Question: In what way does the history help explain the case?
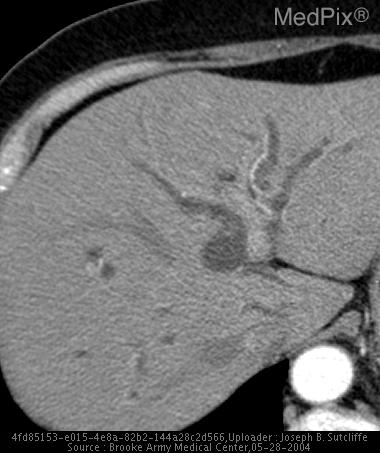
Answer: The patient's history of Painless jaundice. is key in understanding the case.